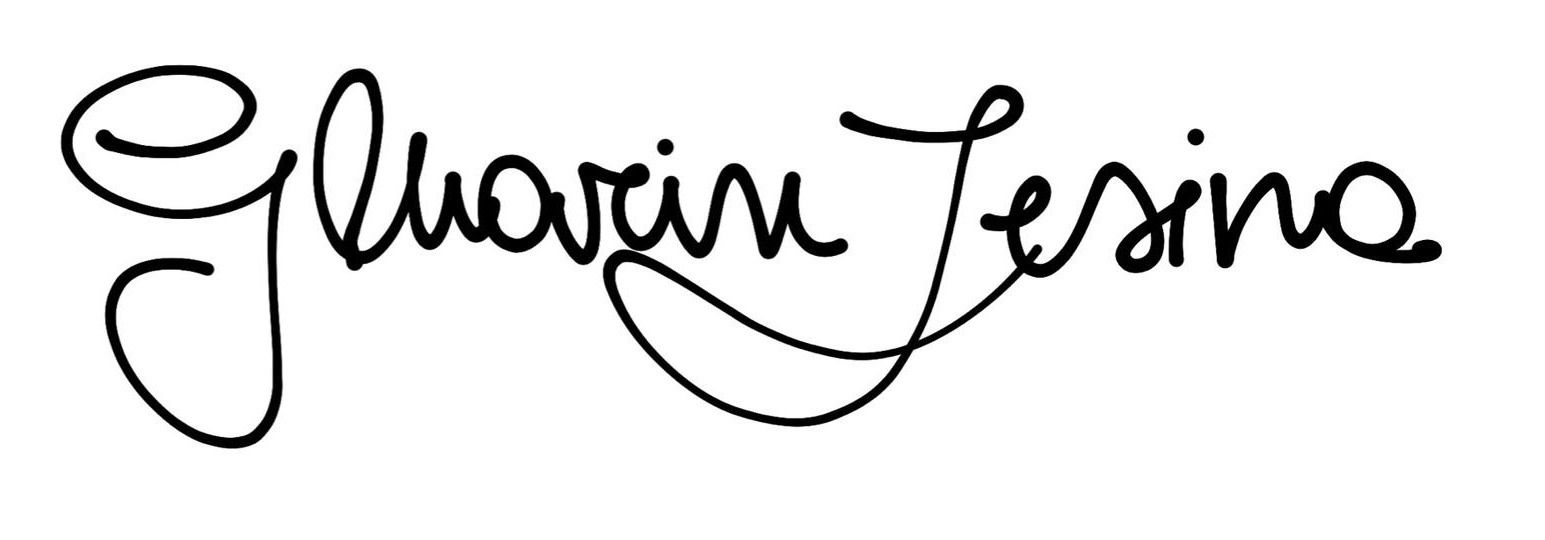
Signature of: giorgia marin of lesina